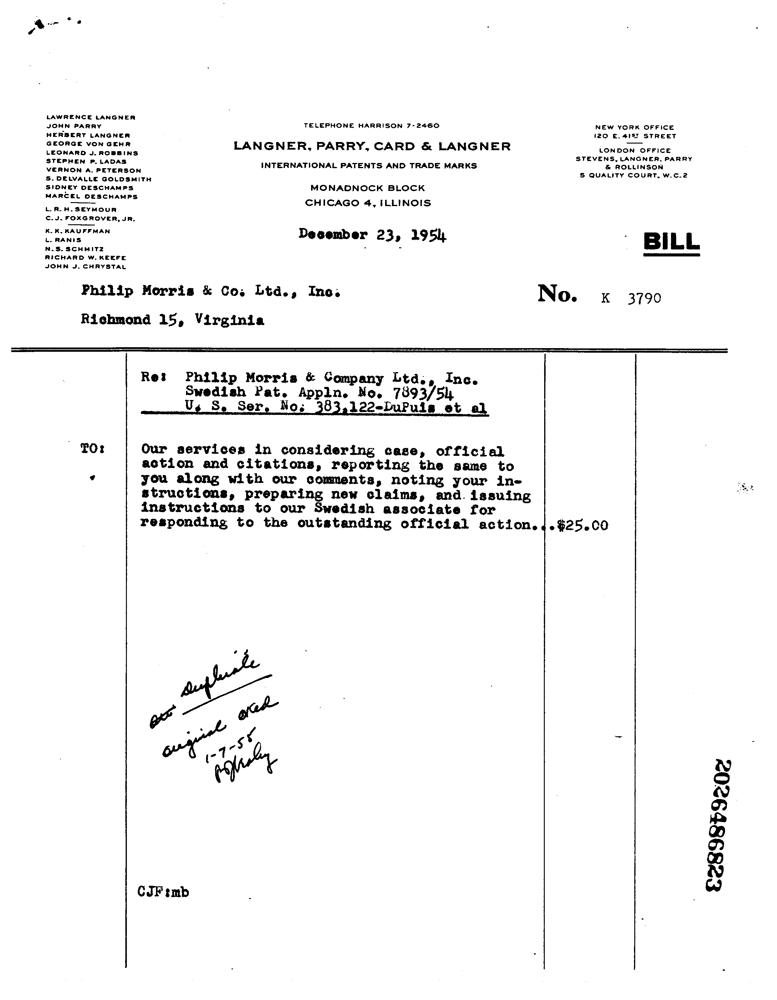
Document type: Invoice